Please extract the written amount, numerical amount, recipient's name, date on the cheque, and the bank's name from the image.
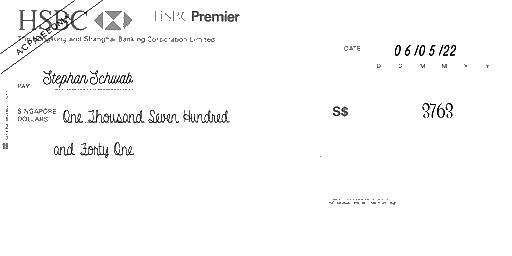
amt_in_words: One Thousand Seven Hundred and Forty One
amt_in_figures: 3763
payee_name: Stephan Schwab
bank_name: HSBC
cheque_date: 06/05/22